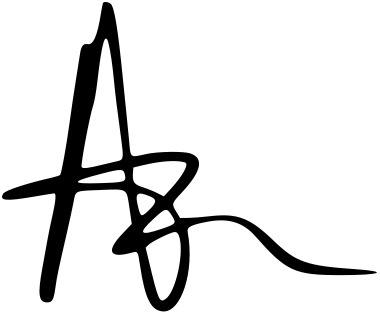
Signature of: andré 3000